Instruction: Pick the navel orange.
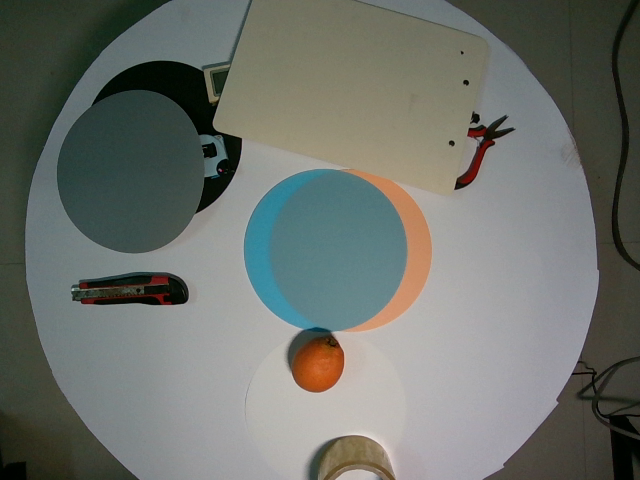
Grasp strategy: vertical